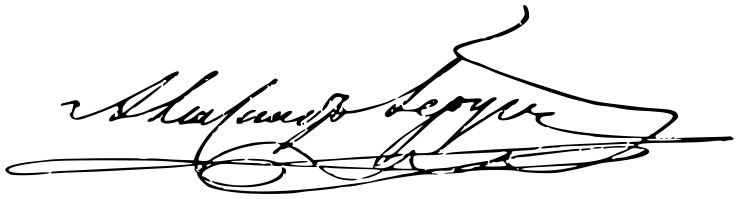
Signature of: alexander herzen